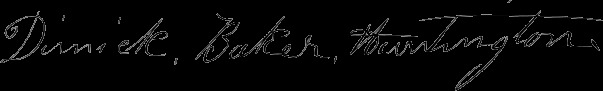
Signature of: dimick b huntington